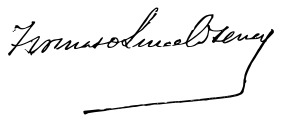
Signature of: torcuato luca de tena y álvarez ossorio